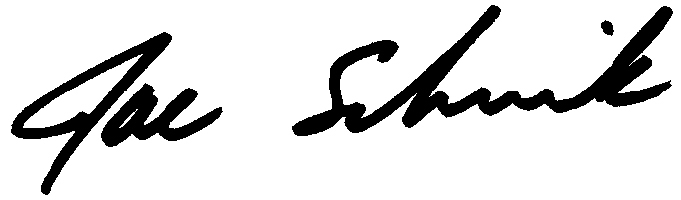
Signature of: joe schmick